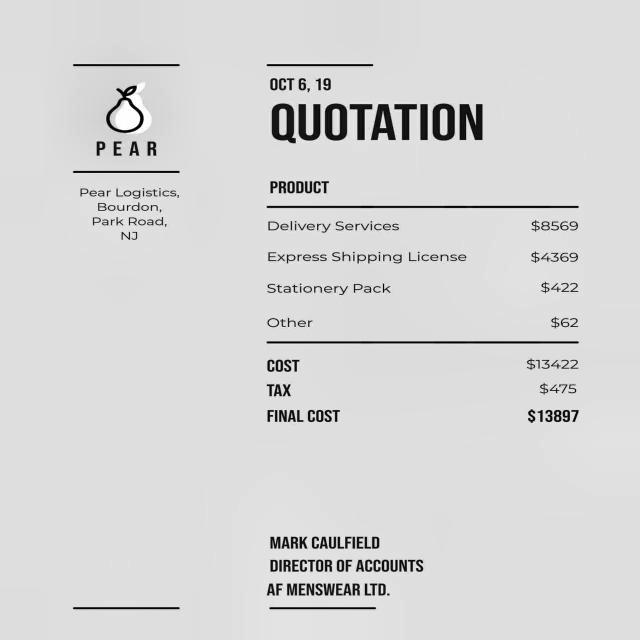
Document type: Invoice